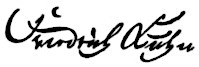
Signature of: friedrich adolf kuhn